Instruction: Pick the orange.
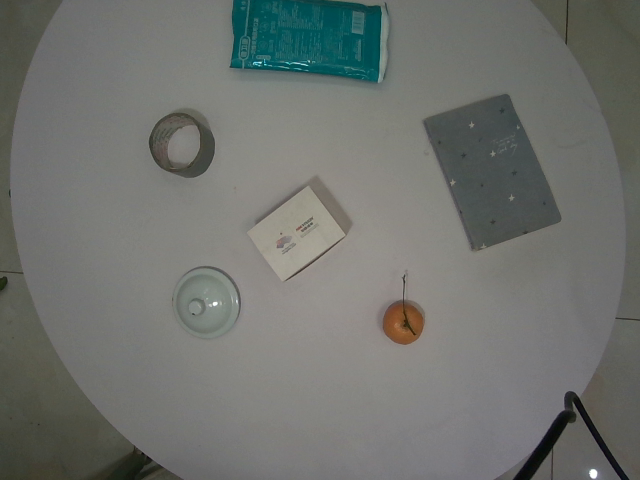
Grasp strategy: vertical